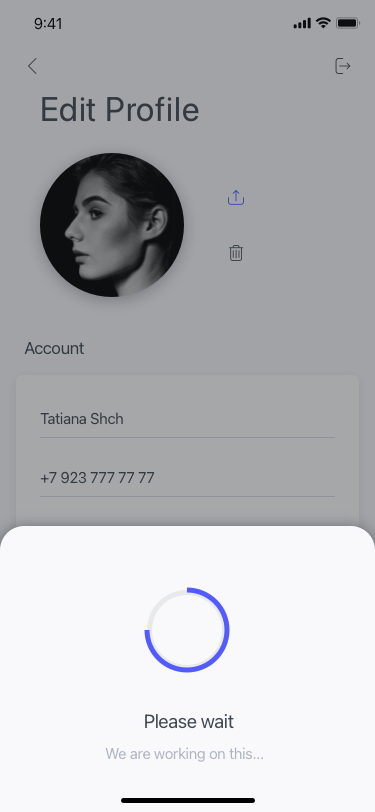
Text in this UI design:
Update Profile
Remove Account
Tatiana Shch
+7 923 777 77 77
shcheplyakhina@gmail.com
Account
Edit Profile
Please wait
We are working on this…